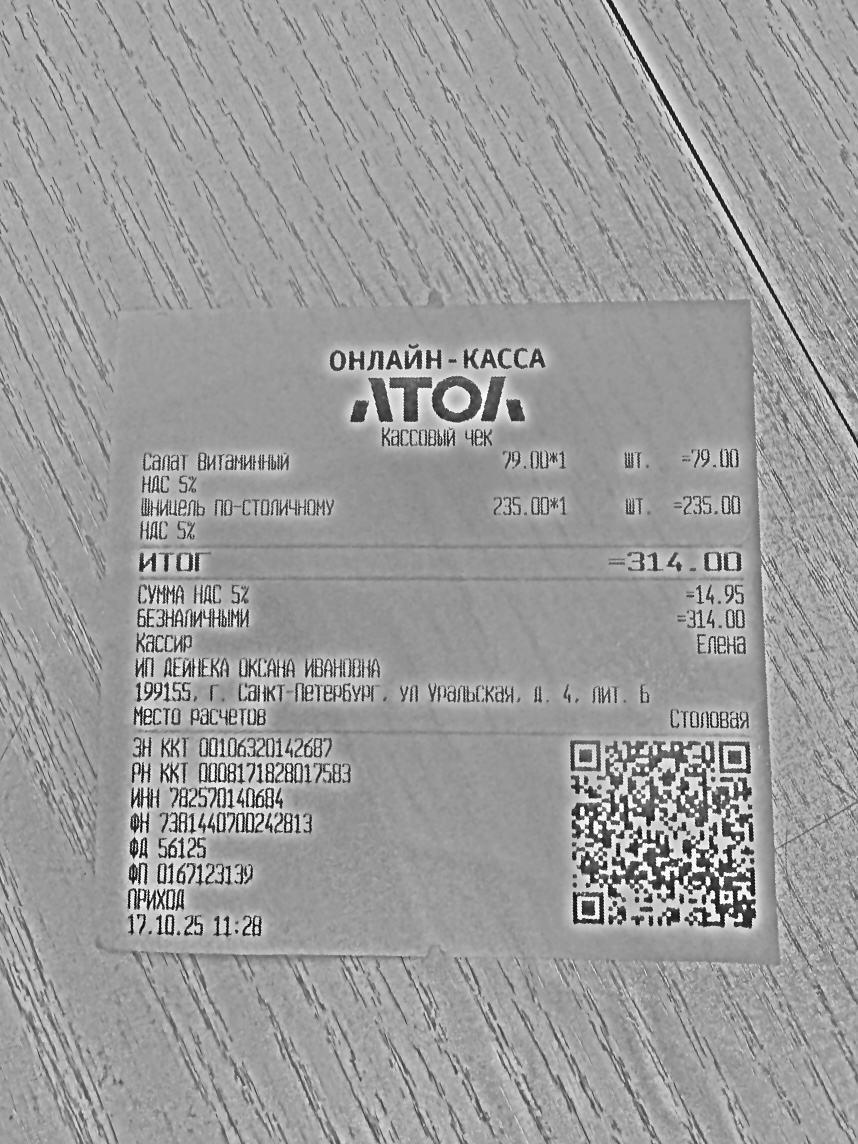
Продавец: ИП ДЕЙНЕКА ОКСАНА ИВАНОВНА
ИНН: 782570140684
Дата: 17.10.25
Товары: Салат Витаминный; Шницель по-столичному
Количество: 1; 1
Цена: 79.00; 235.00
Сумма: 79.00; 235.00
Итого: 314.00